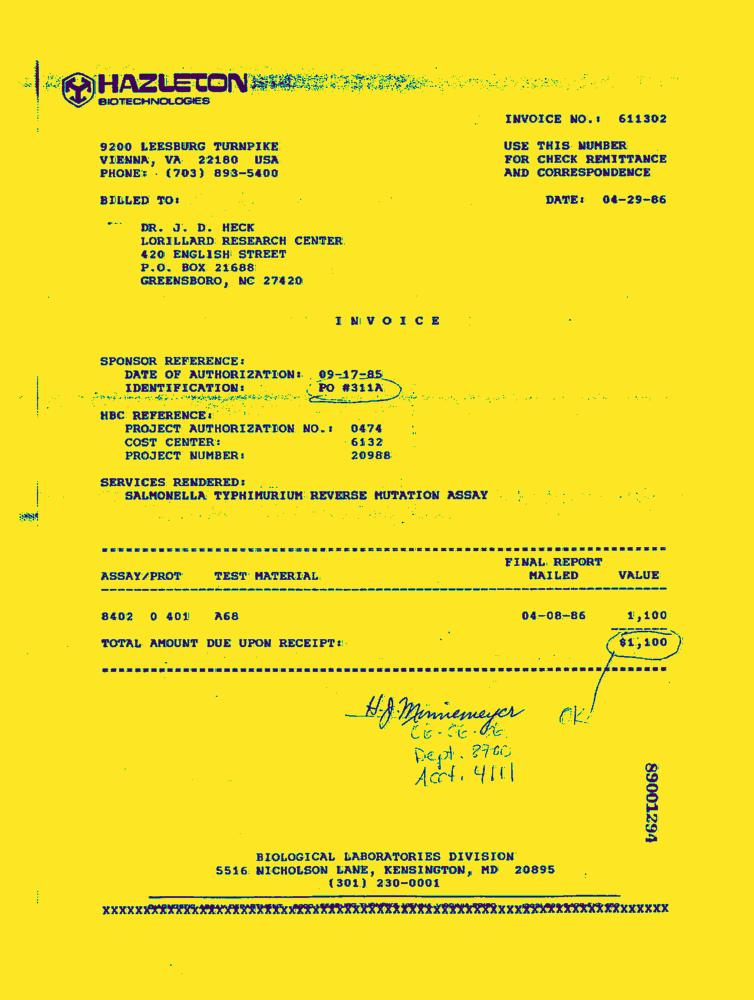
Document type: Invoice-Doc